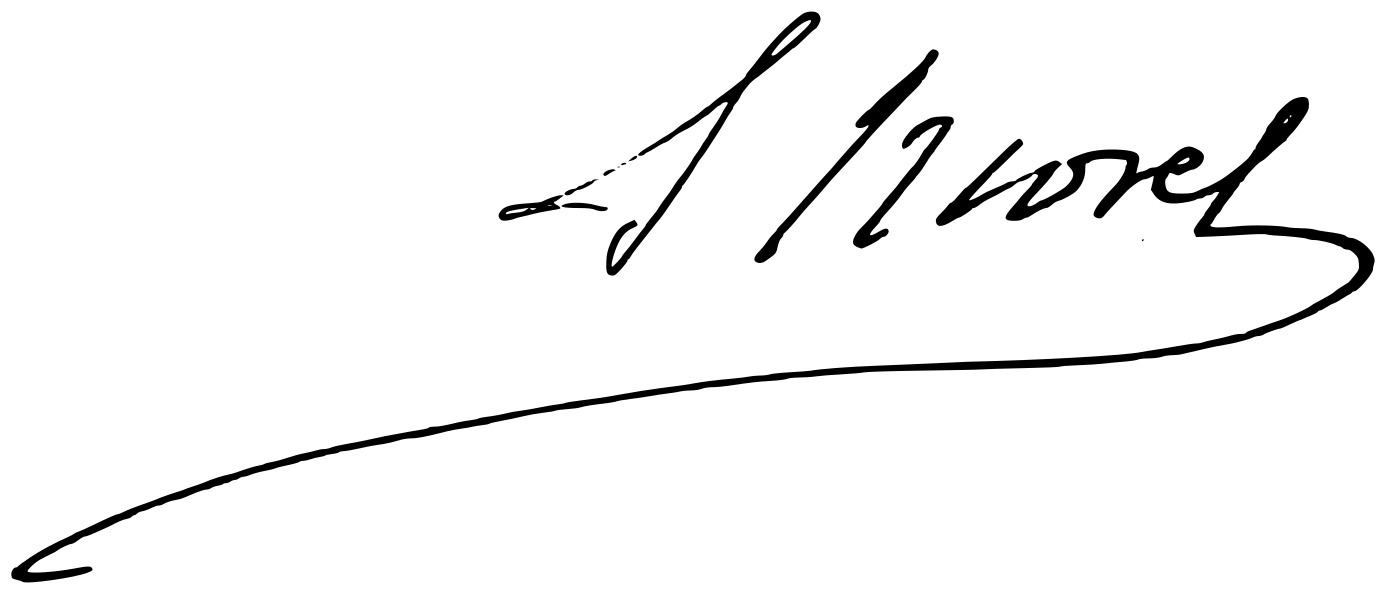
Signature of: segismundo moret